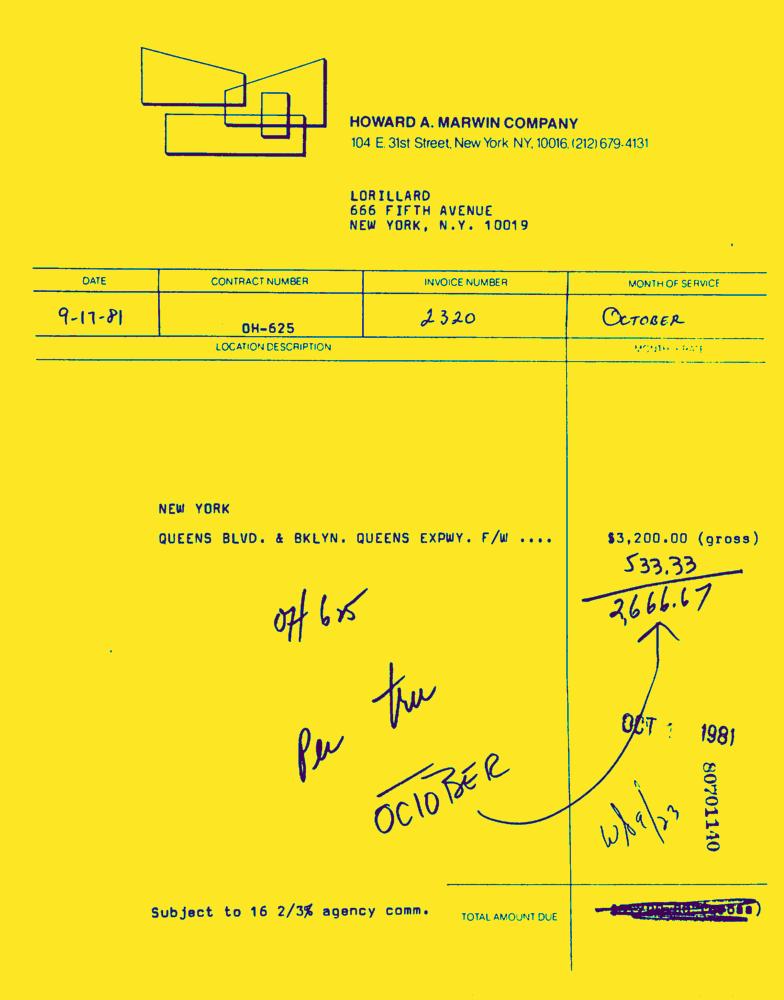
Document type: Invoice-Doc